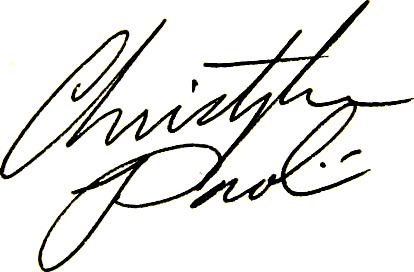
Signature of: christopher paolini